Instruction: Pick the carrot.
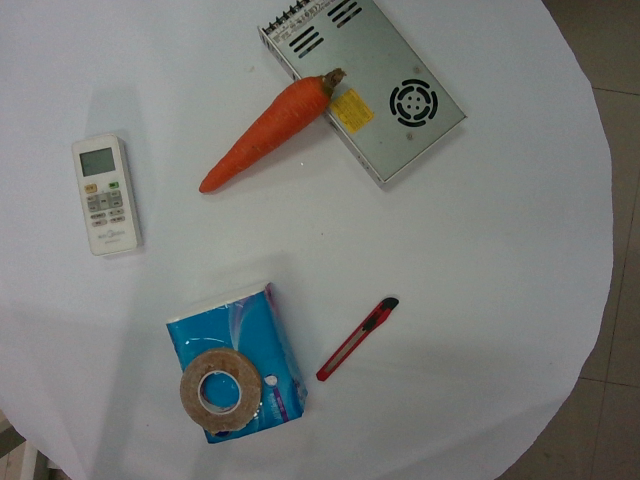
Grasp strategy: vertical